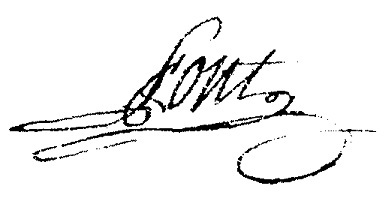
Signature of: jean bernard font